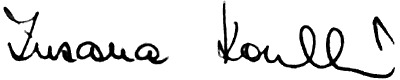
Signature of: zuzana koubková